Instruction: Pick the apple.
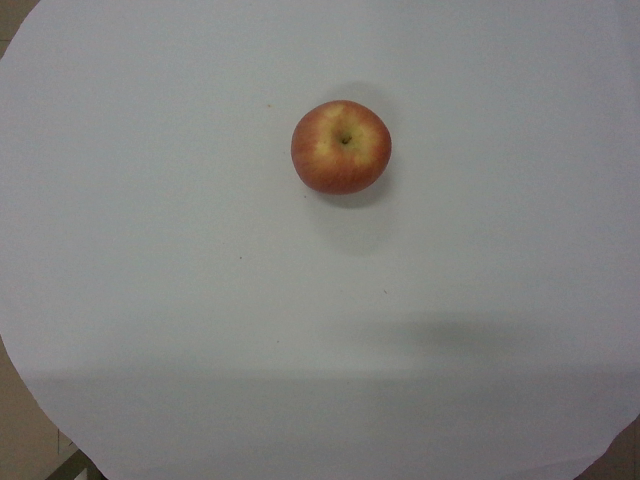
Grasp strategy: vertical